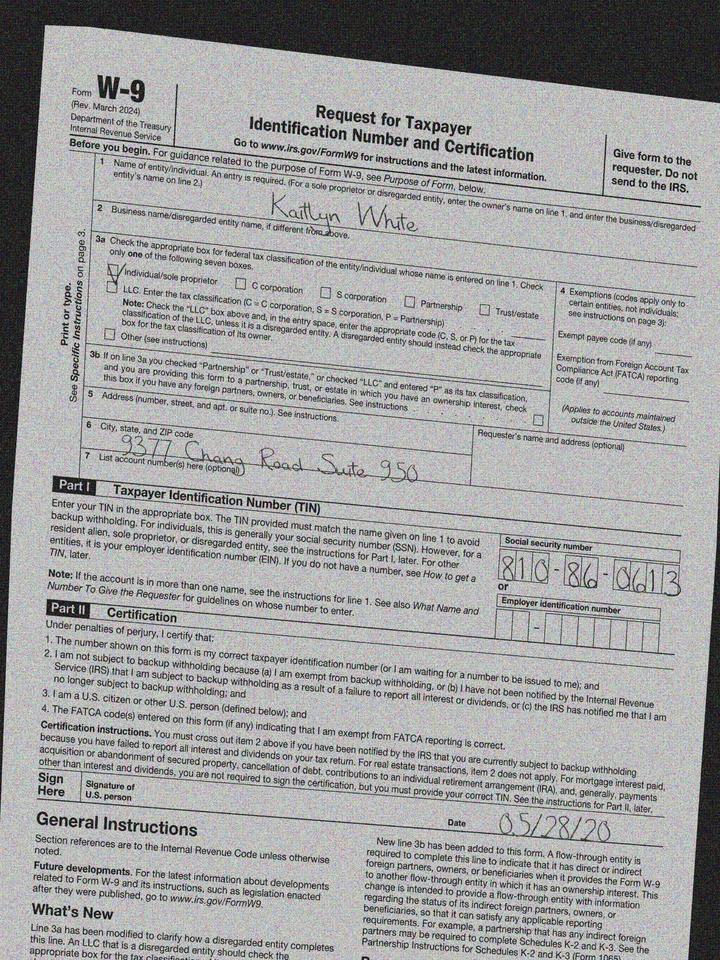
adr1: 9377 Chang Road Suite 950
cbx: yes
ssn: 810860613
enm: Kaitlyn White
sdt: 05/28/20